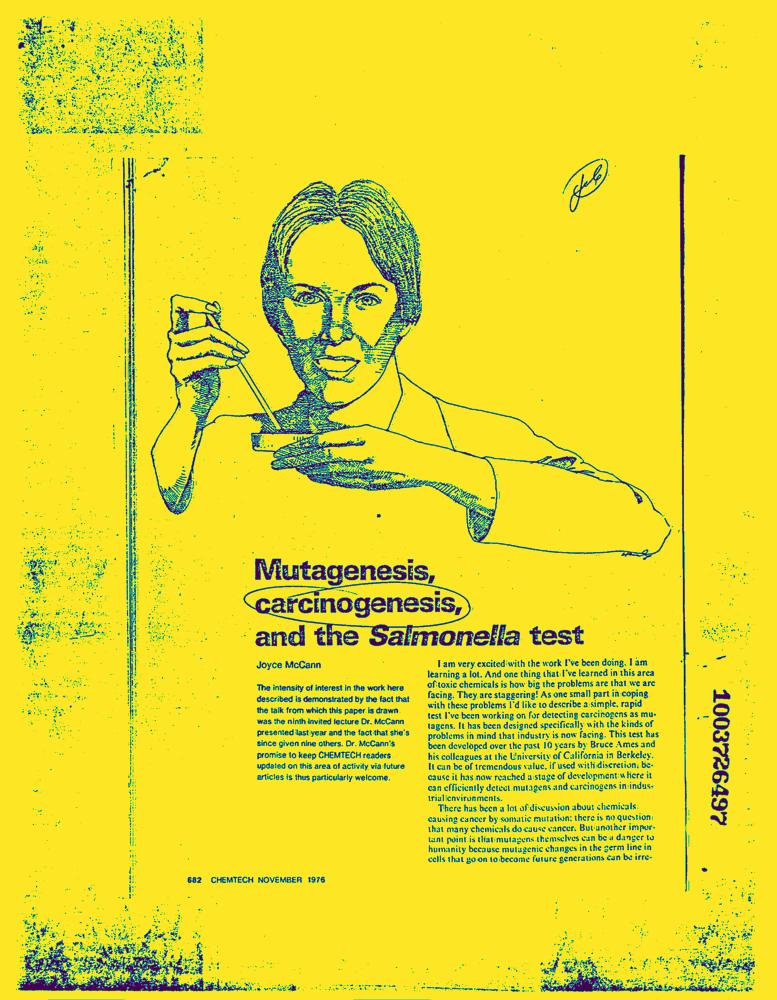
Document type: News-Article